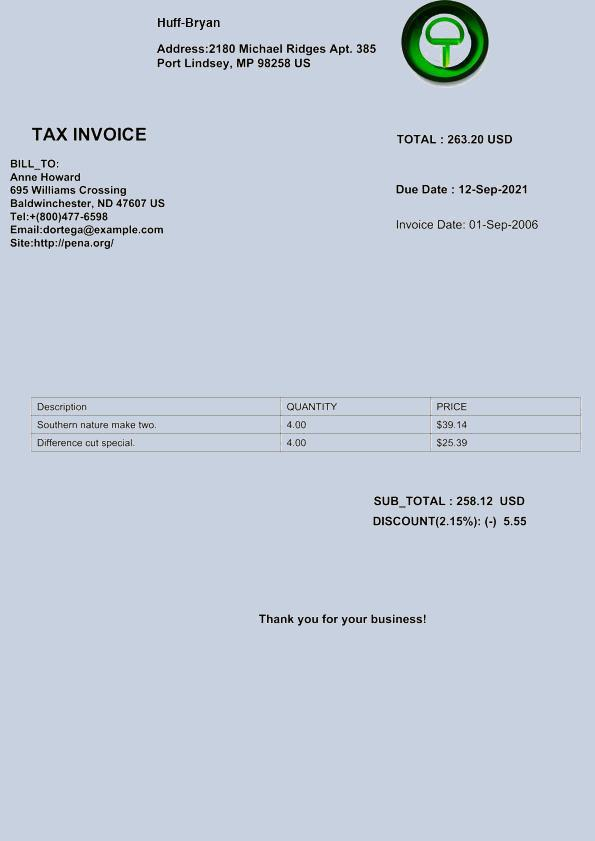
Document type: Invoice